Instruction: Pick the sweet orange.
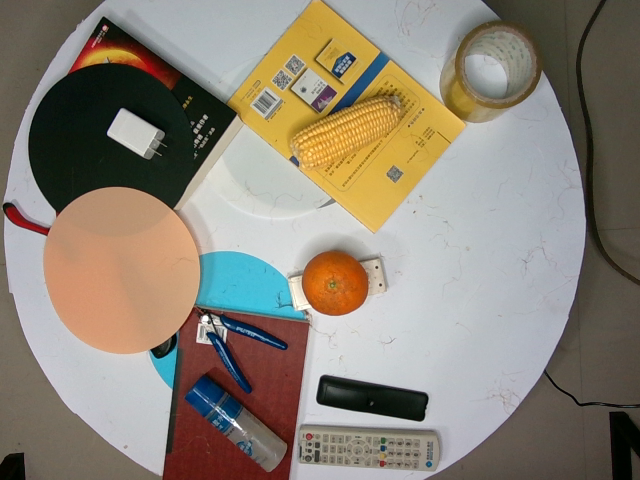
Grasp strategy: vertical